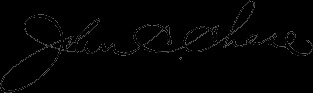
Signature of: john carroll chase